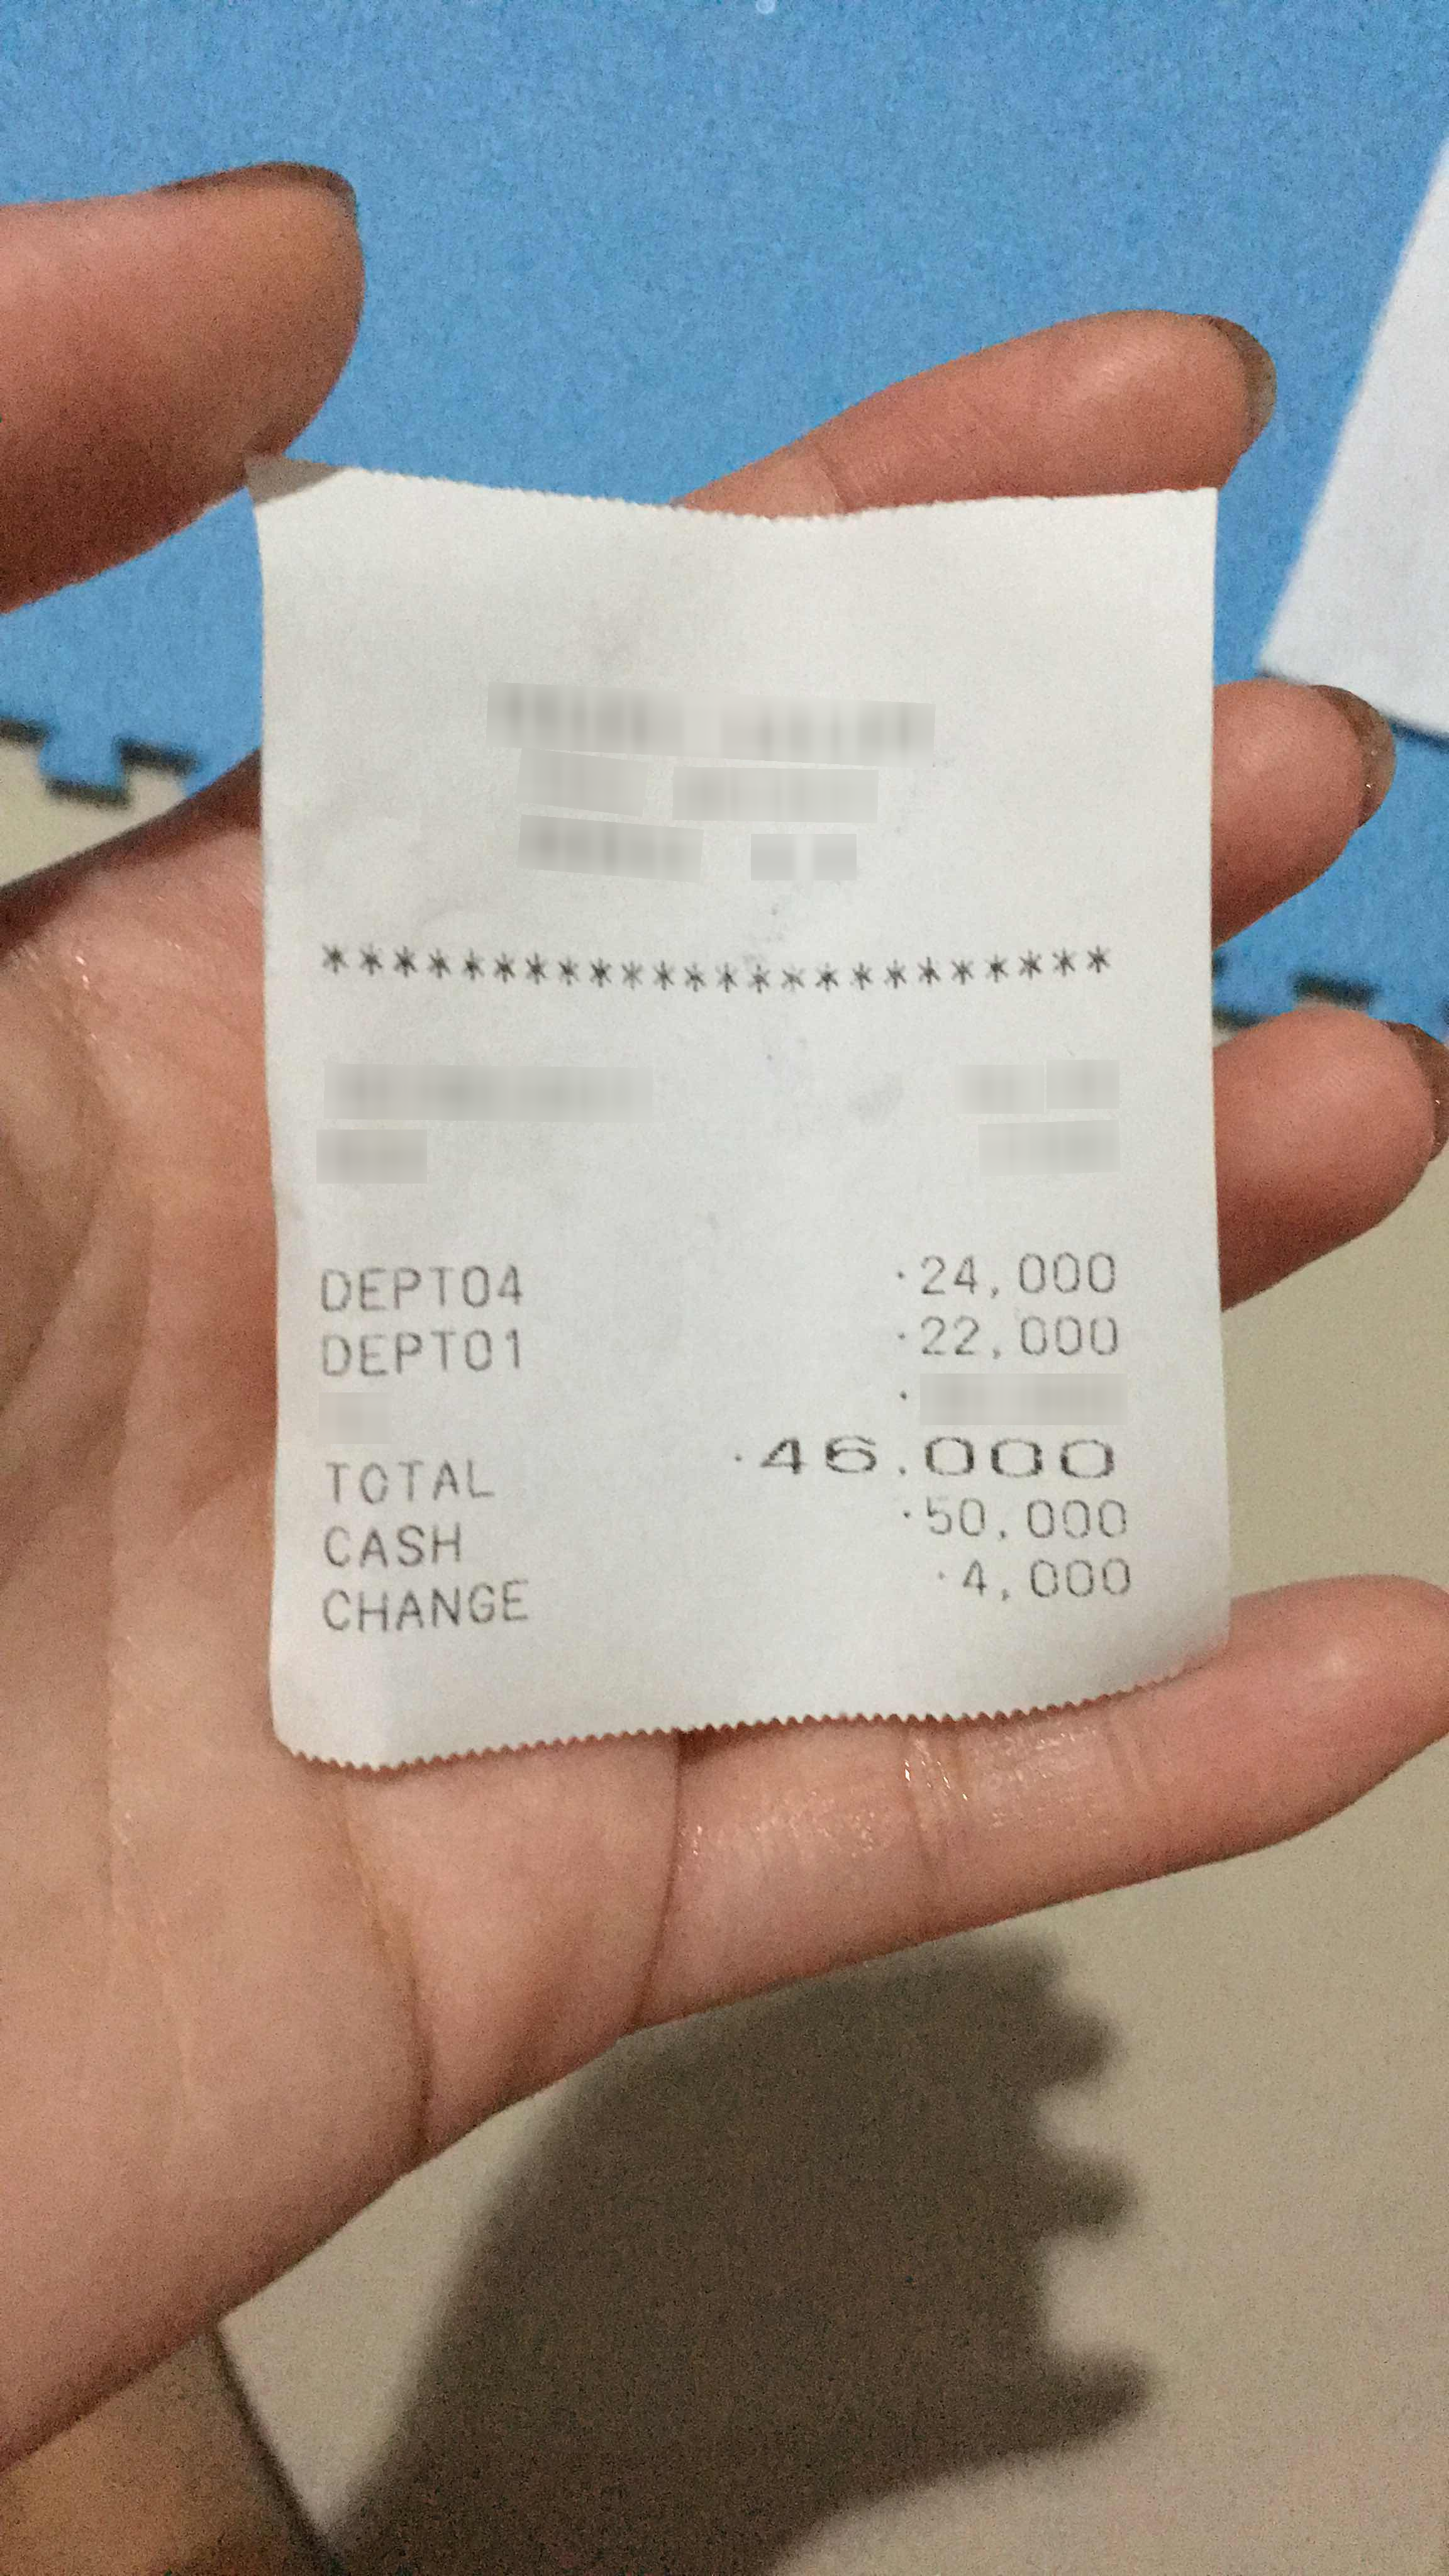
Receipt information:
total: 46.000
line_items: item_name: DEPT04
item_value: 24.000
item_quantity: 1
item_name: DEPT01
item_value: 22.000
item_quantity: 2